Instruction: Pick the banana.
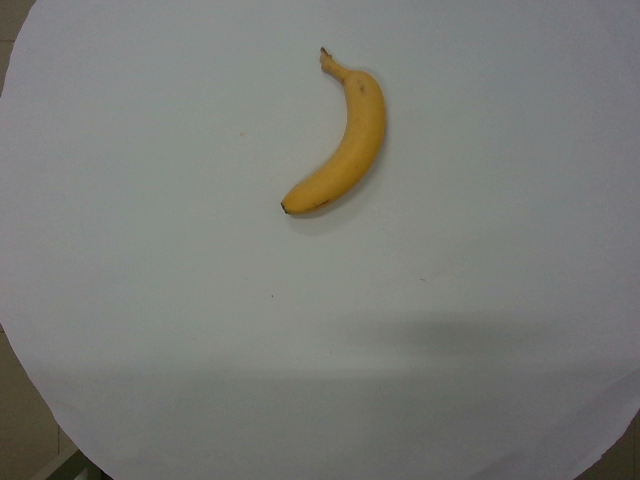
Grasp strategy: vertical